Question: How is the history relevant to the case?
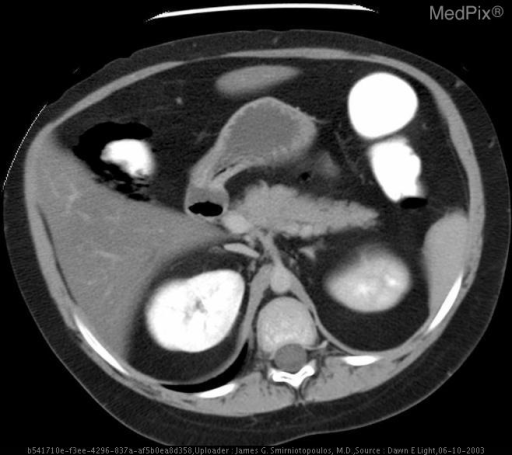
Answer: The patient's history of Steroid dependent child with systemic weakness and established diagnosis presents with  abdominal pain.  Later clinicians supplied additional history of hematuria. is key in understanding the case.